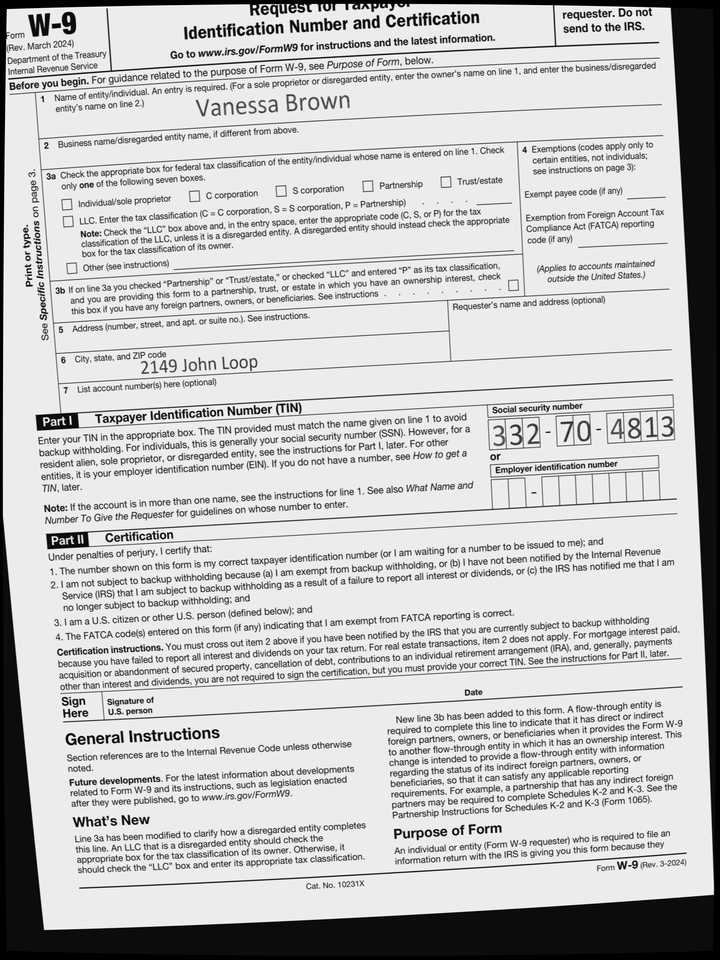
adr1: 2149 John Loop
cbx: no
ssn: 332704813
enm: Vanessa Brown